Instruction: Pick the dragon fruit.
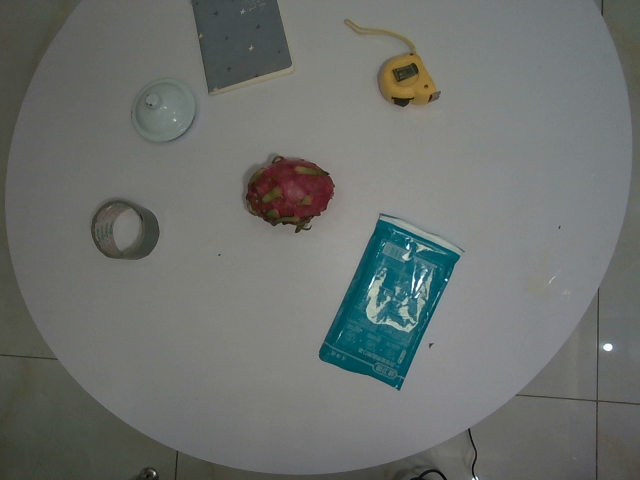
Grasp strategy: vertical